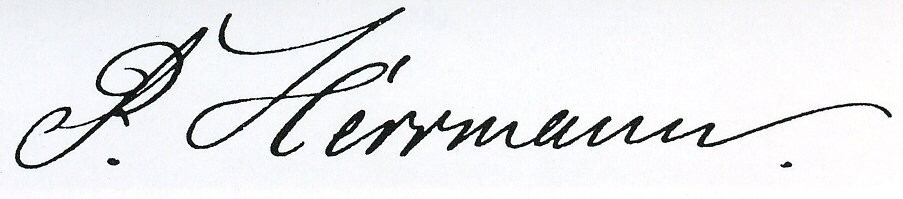
Signature of: paul herrmann